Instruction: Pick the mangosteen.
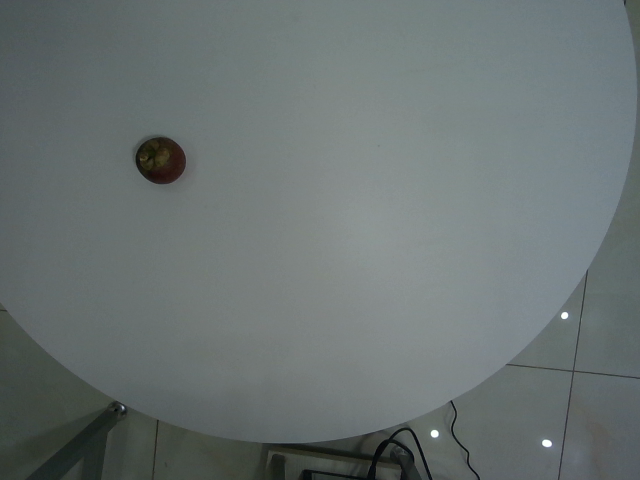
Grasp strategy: vertical